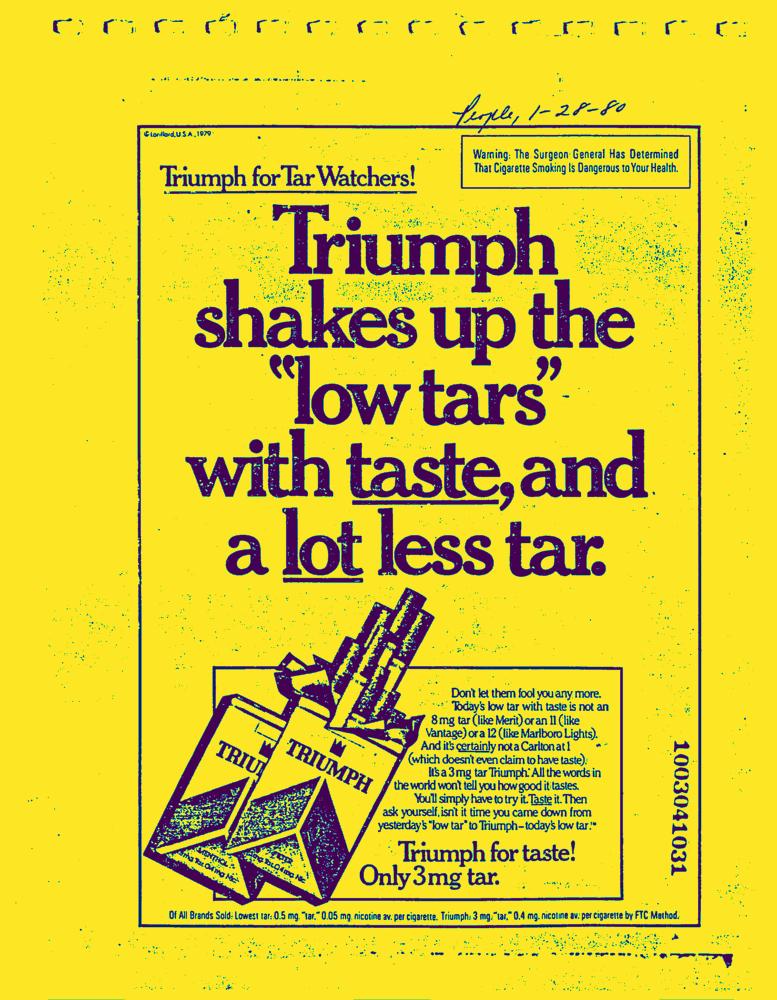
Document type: AD